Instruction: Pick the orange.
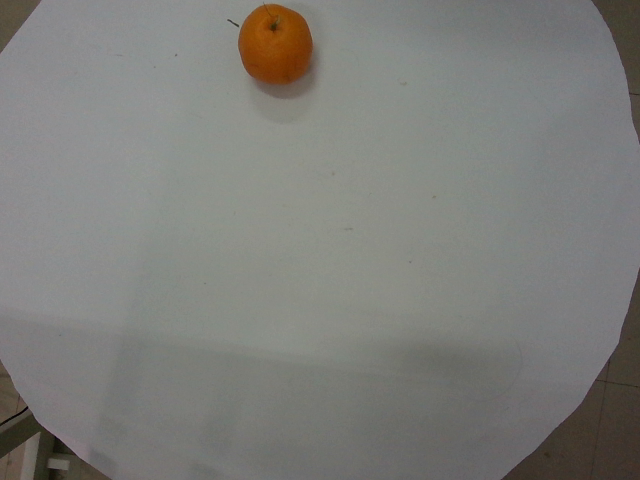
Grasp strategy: vertical